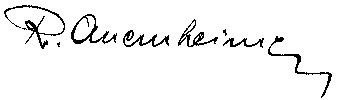
Signature of: raoul auernheimer